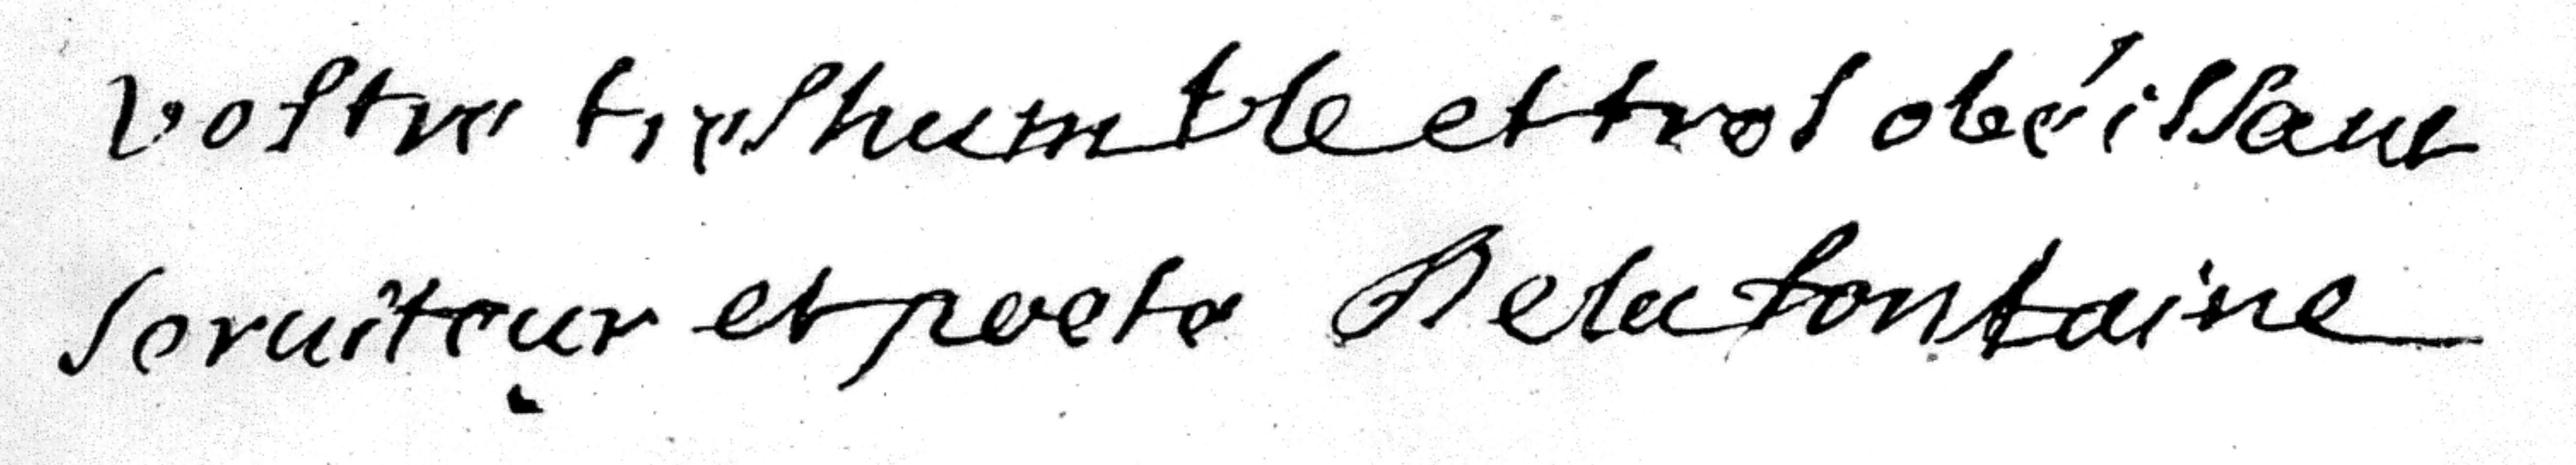
Signature of: jean de la fontaine